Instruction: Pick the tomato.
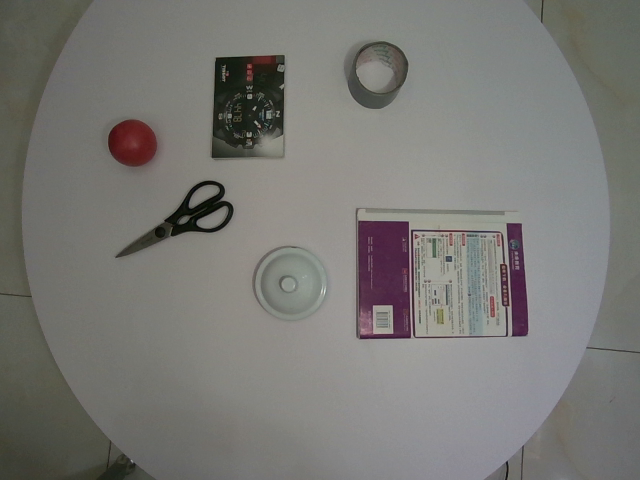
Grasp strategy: vertical